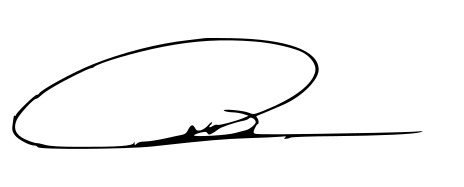
Signature of: parviz fattah